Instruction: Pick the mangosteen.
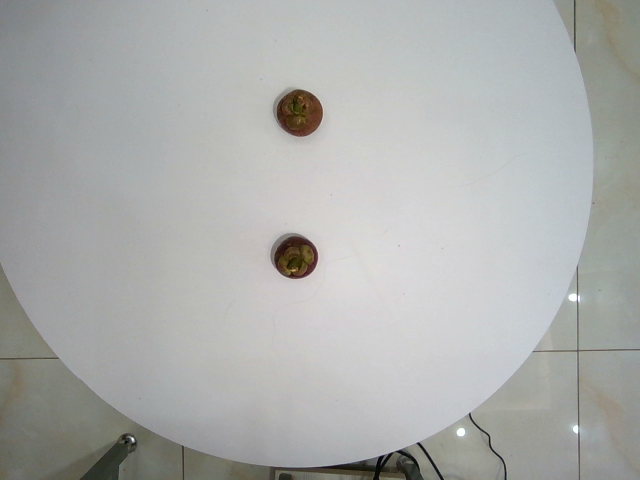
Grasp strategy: vertical